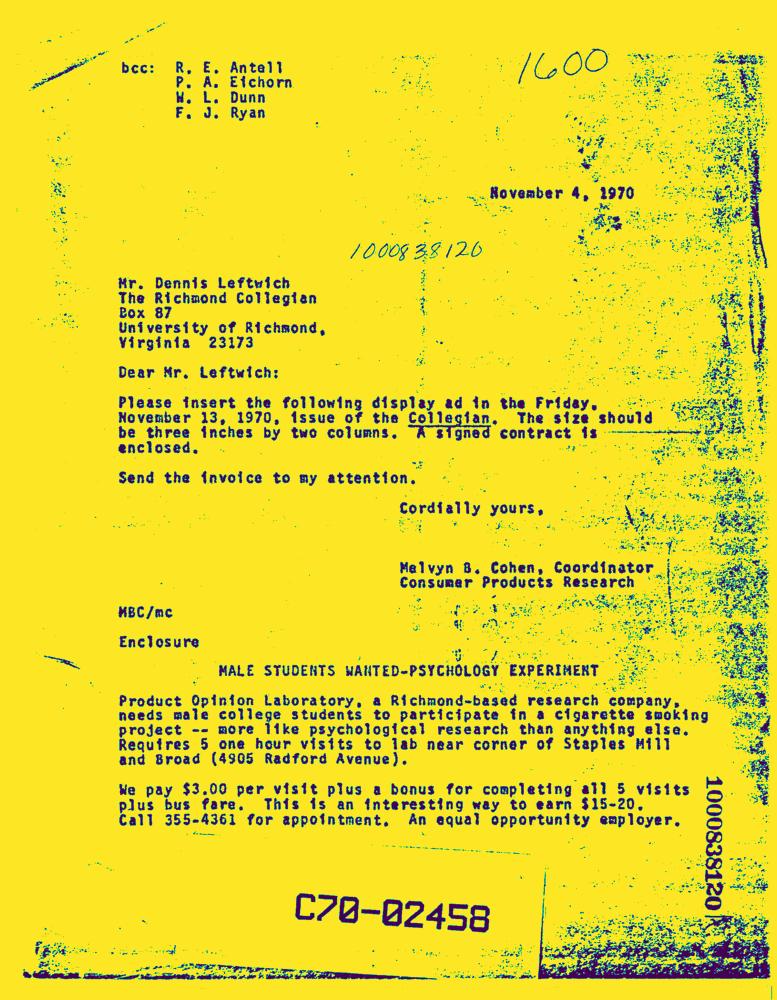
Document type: AD